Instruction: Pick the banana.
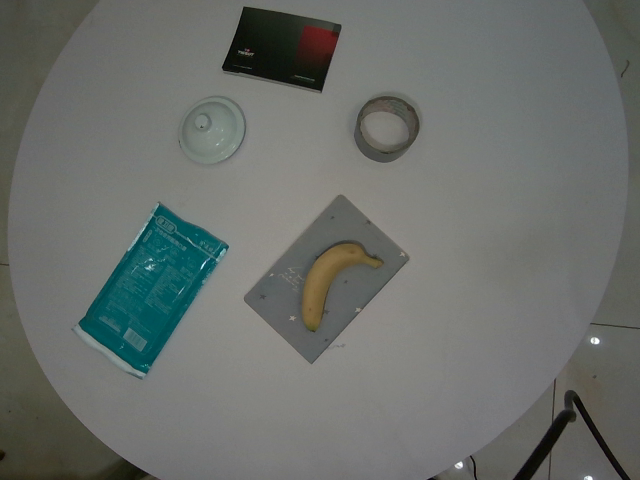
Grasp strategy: vertical